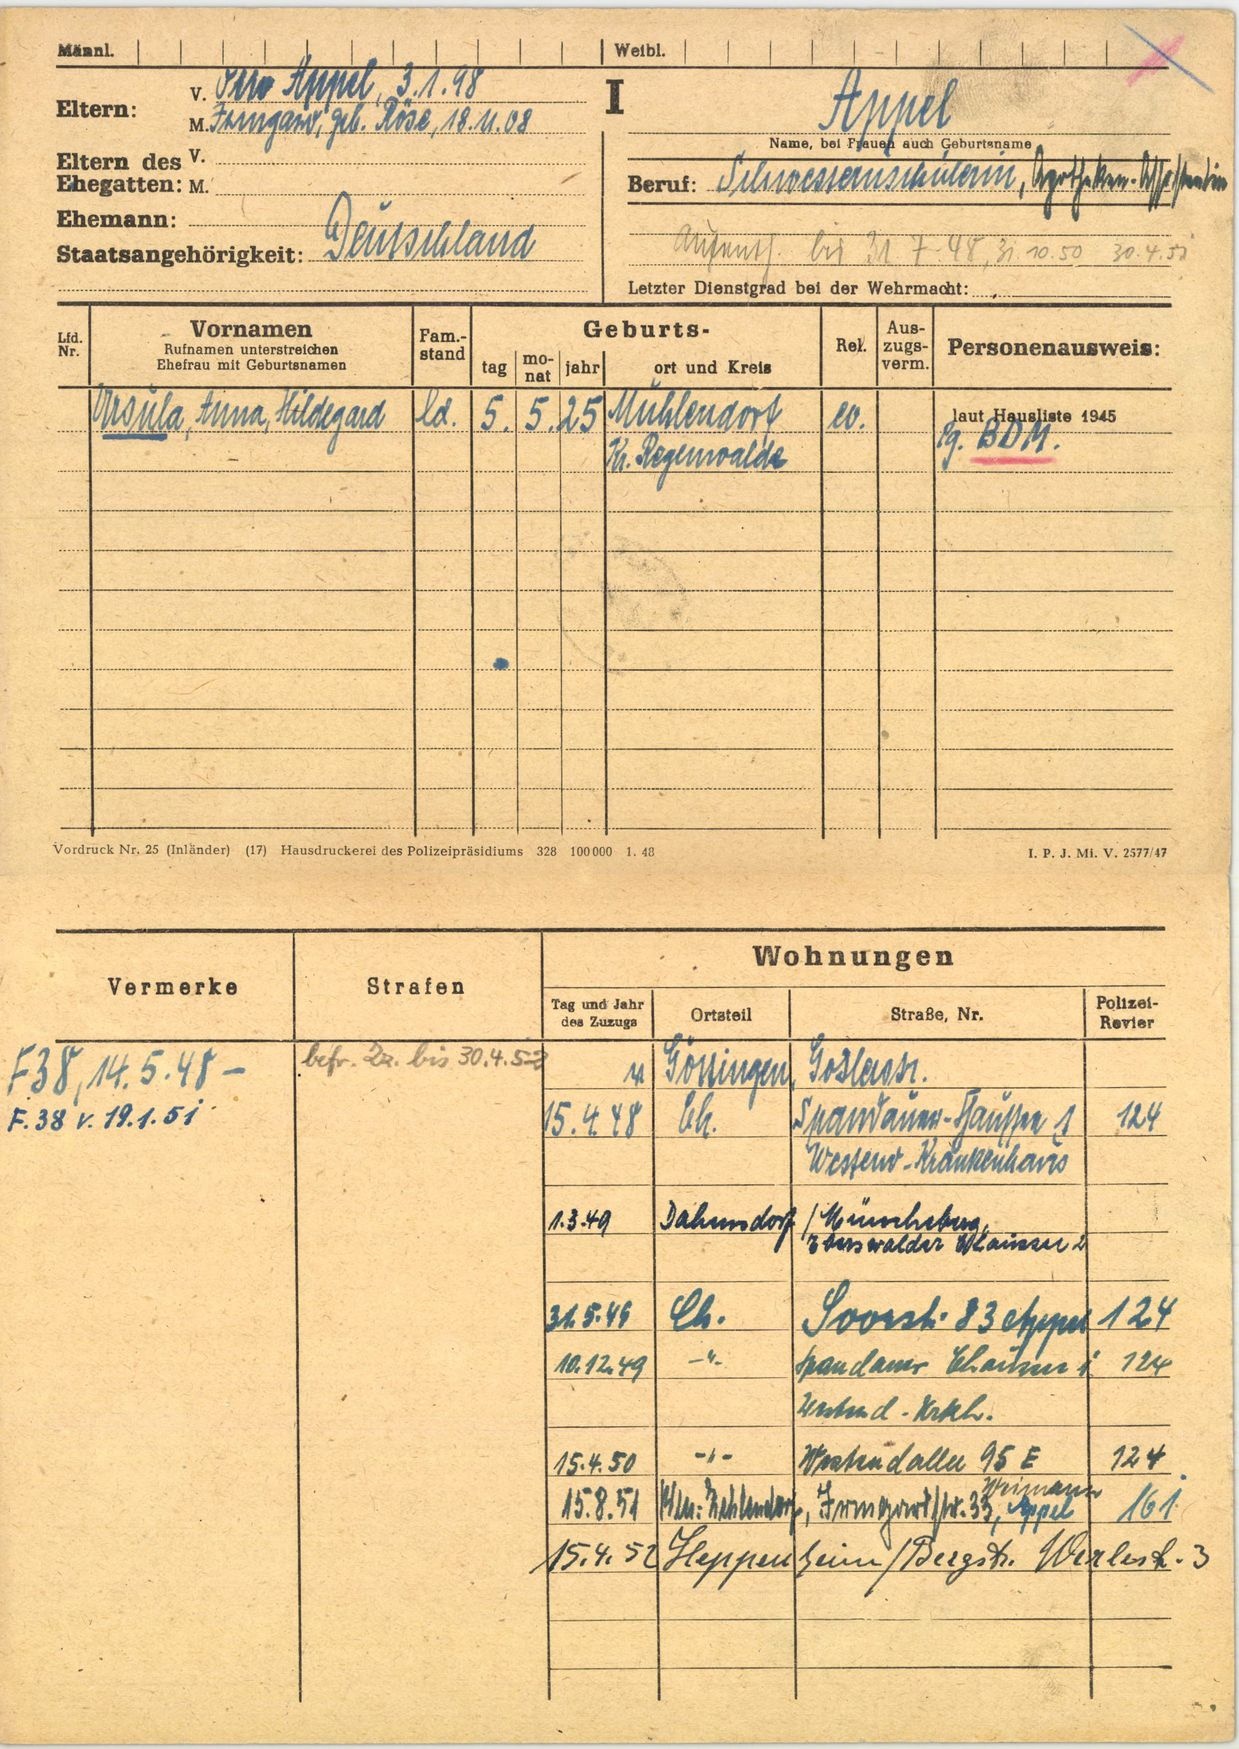
Appel